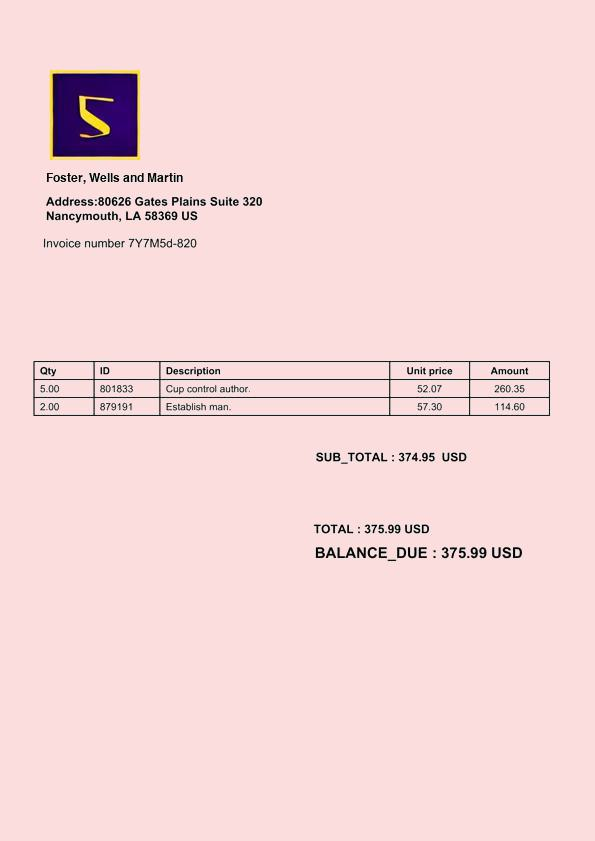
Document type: Invoice